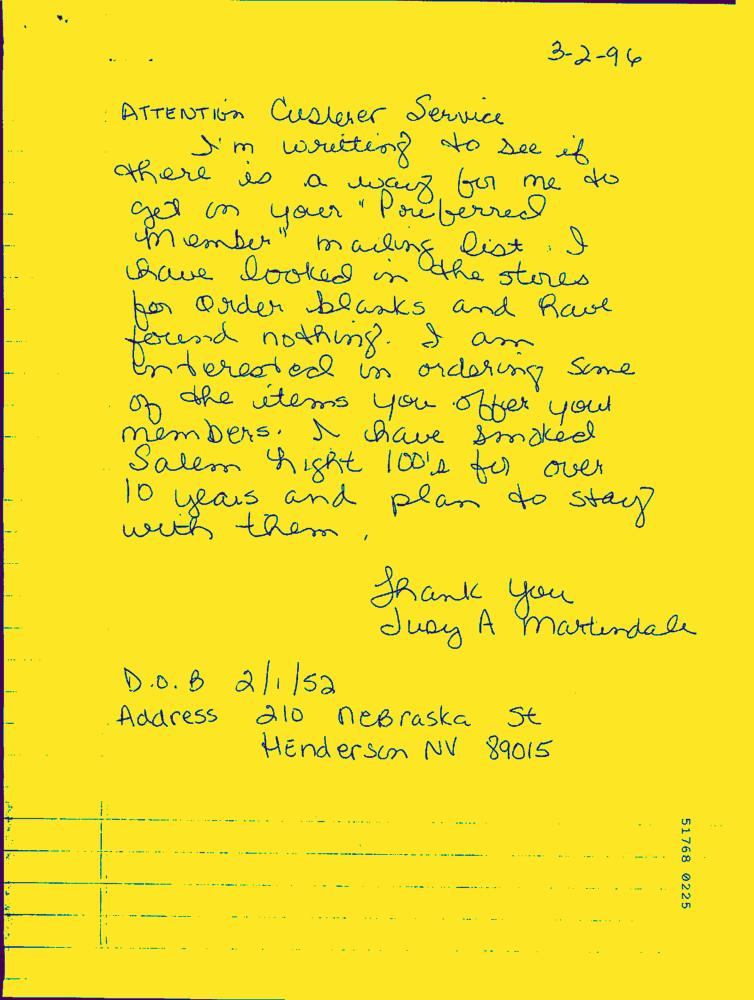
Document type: Hand-Written